Question: Can you provide the account number mentioned in the document?
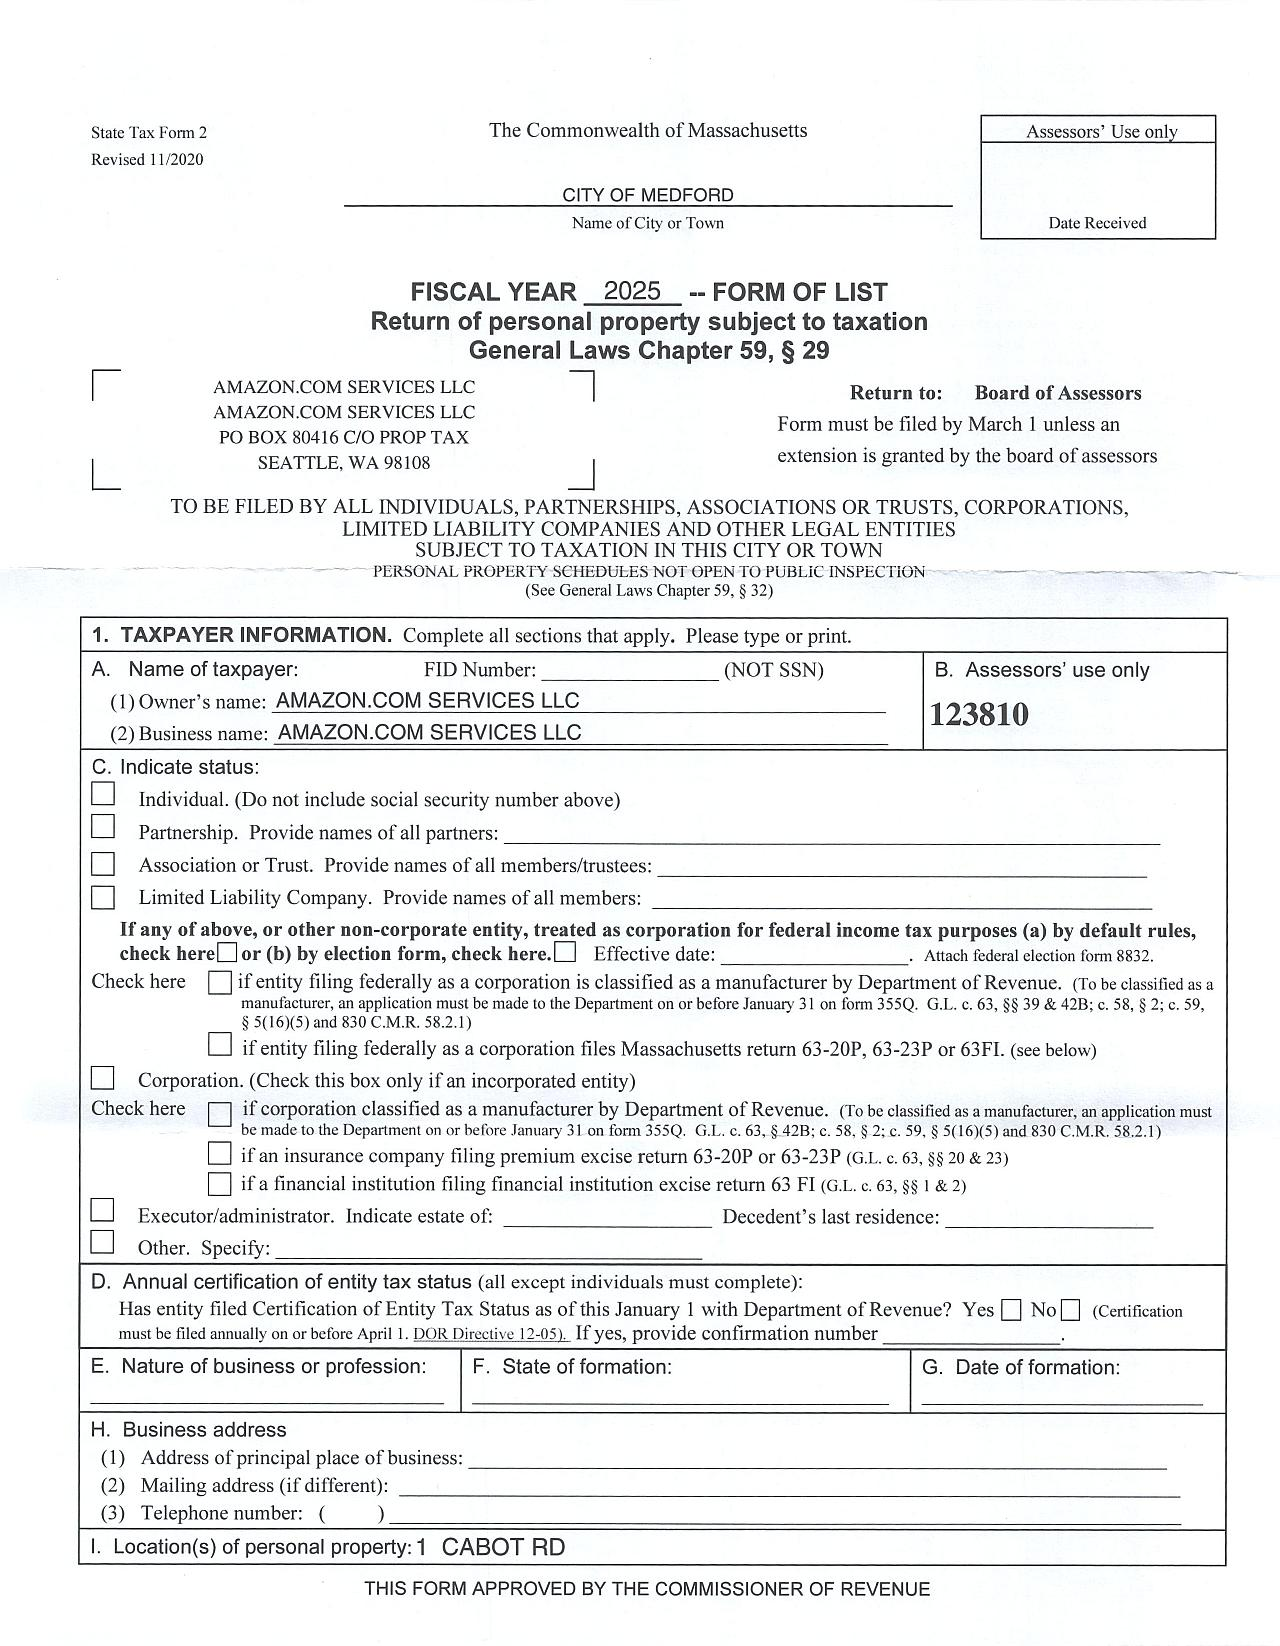
Answer: "123810"